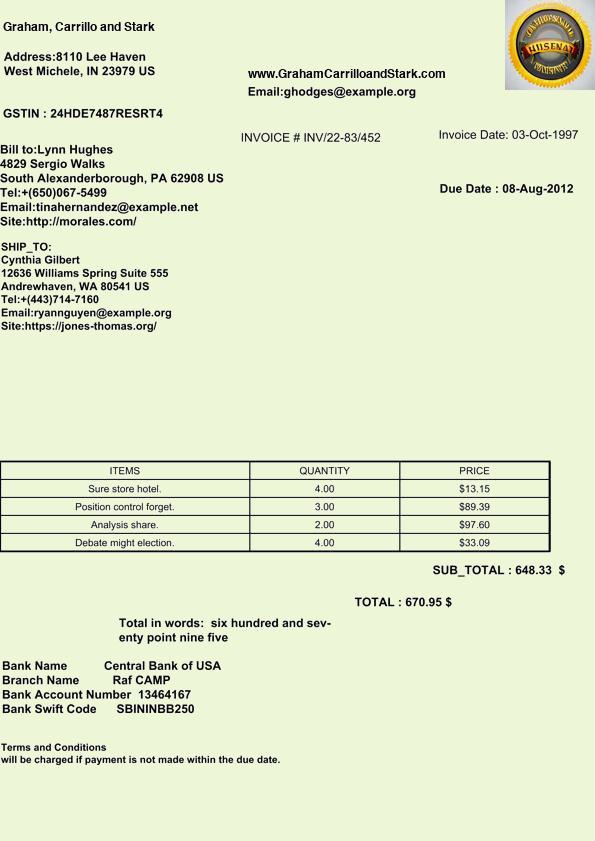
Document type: Invoice